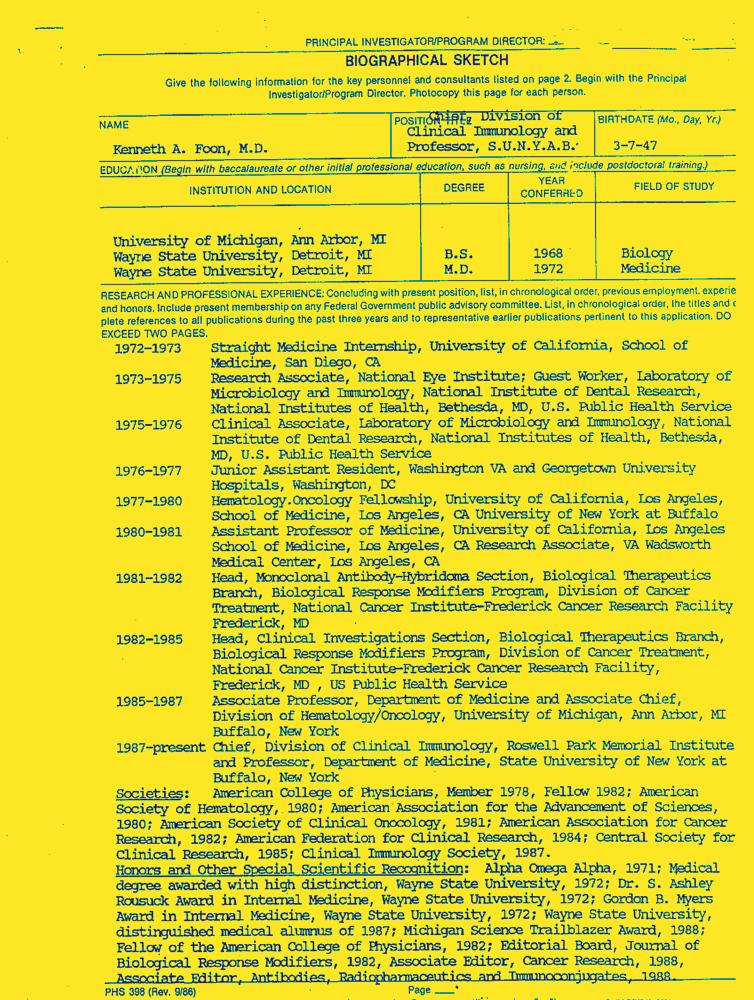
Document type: Resume-Doc